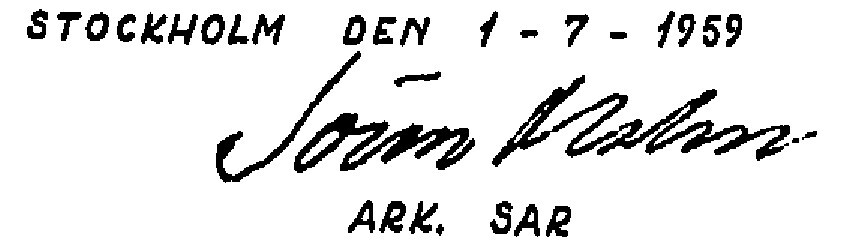
Signature of: sören malm